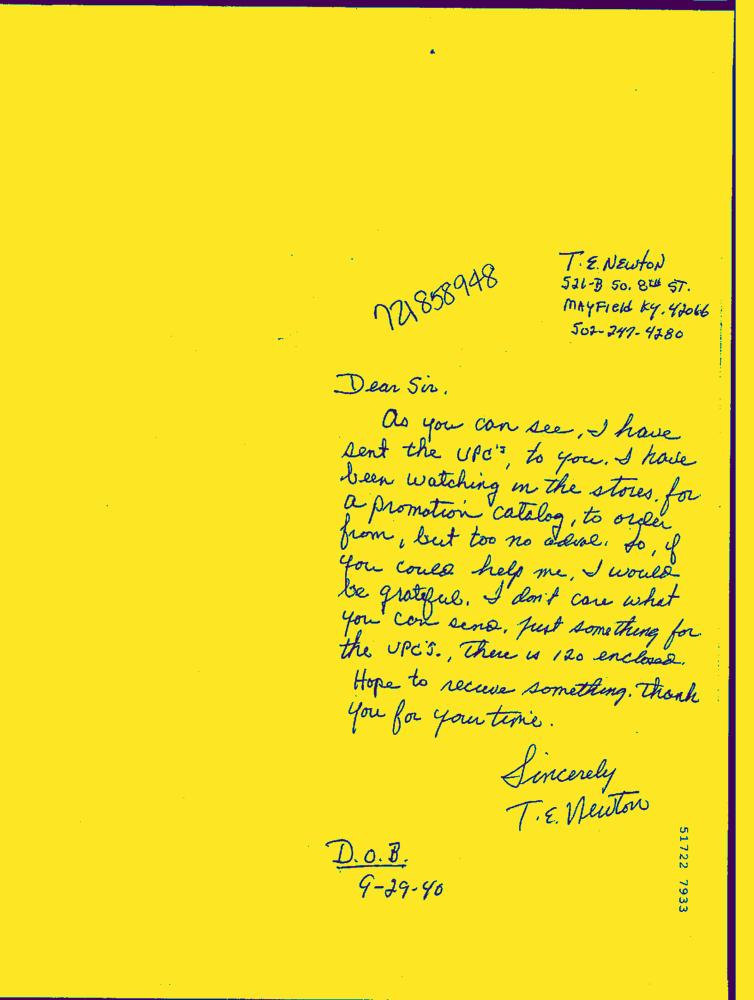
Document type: Hand-Written